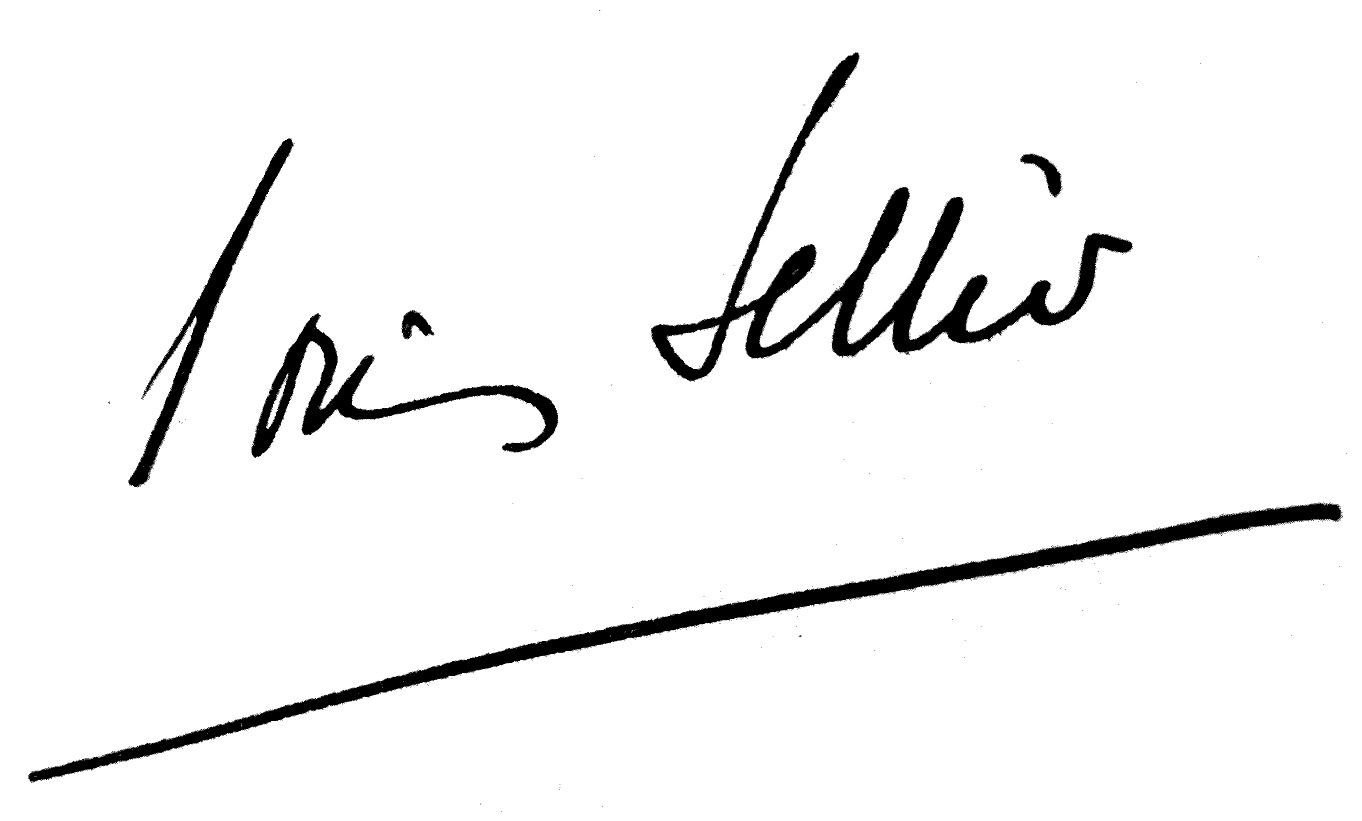
Signature of: louis sellier